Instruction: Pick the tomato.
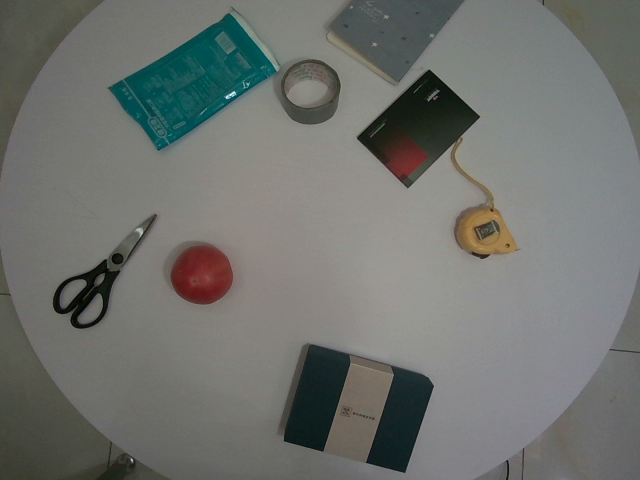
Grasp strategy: vertical